Question: What could the diagnosis suggest?
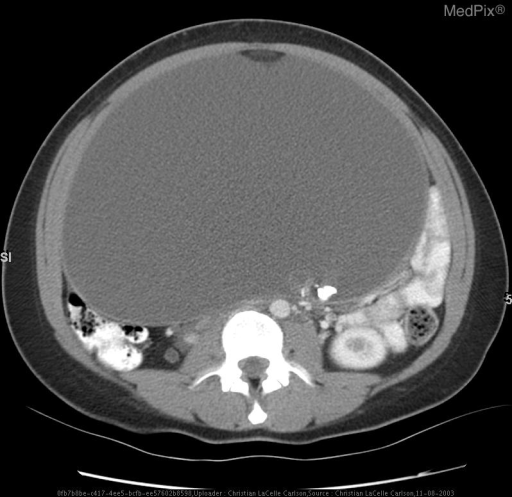
Answer: The possible diagnosis includes Dermoid, cystadenocarcinoma, abscess, endometriosis, any germ cell or other ovarian solid or cystic tumor..